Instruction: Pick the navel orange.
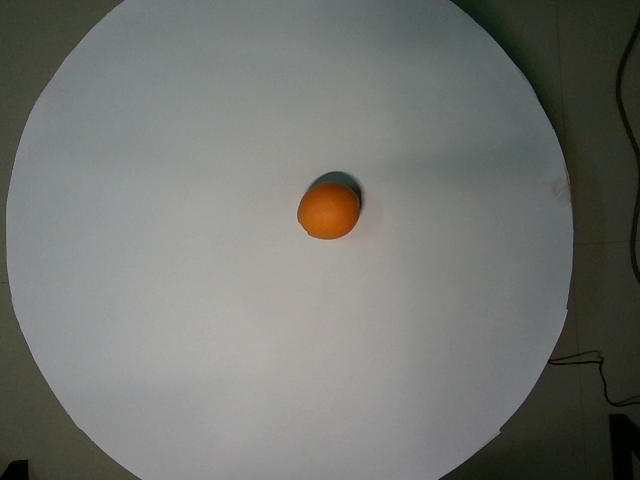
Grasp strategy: vertical